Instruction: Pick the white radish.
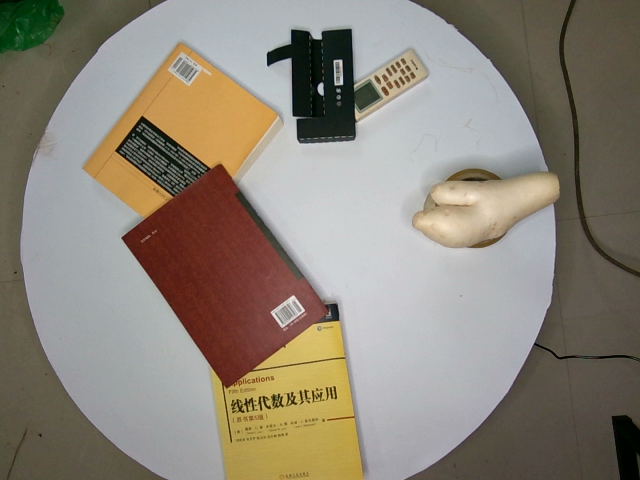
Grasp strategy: vertical